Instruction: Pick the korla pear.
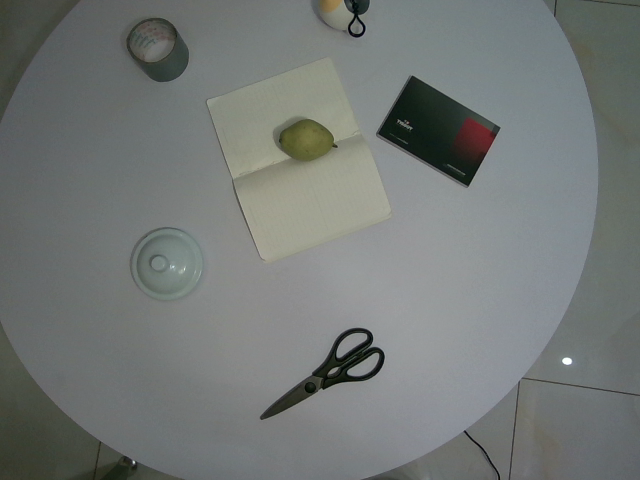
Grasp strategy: vertical